Question: What type of tax is indicated in the document, personal property or real estate?
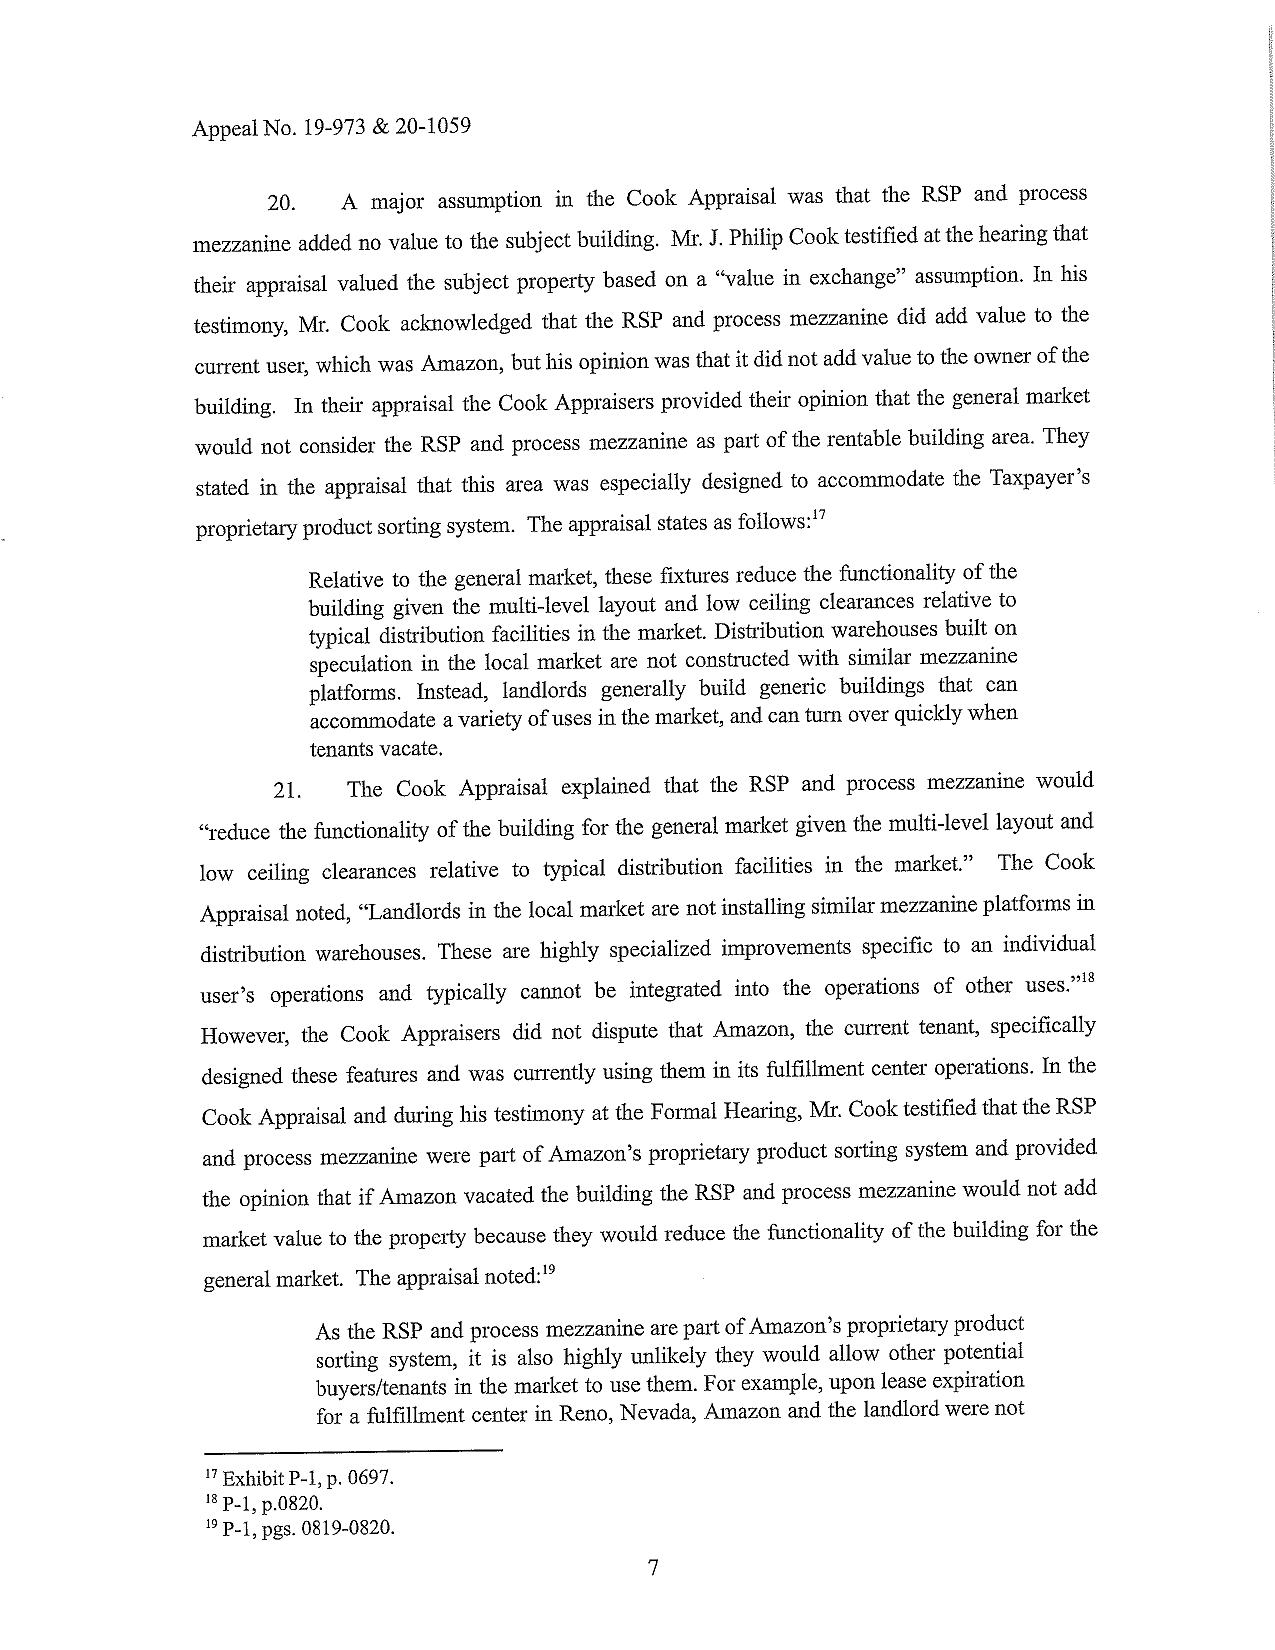
Answer: "Real Estate Tax"